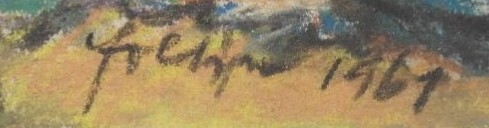
Signature of: františek foltýn